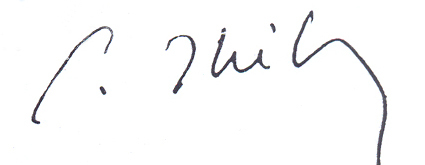
Signature of: gustave thibon